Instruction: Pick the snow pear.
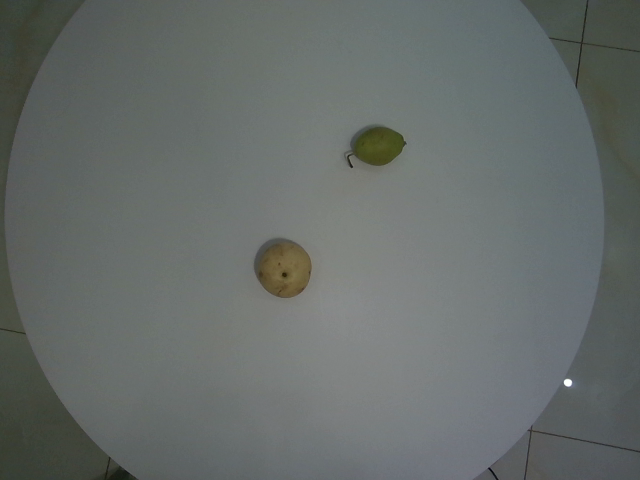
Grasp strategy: vertical